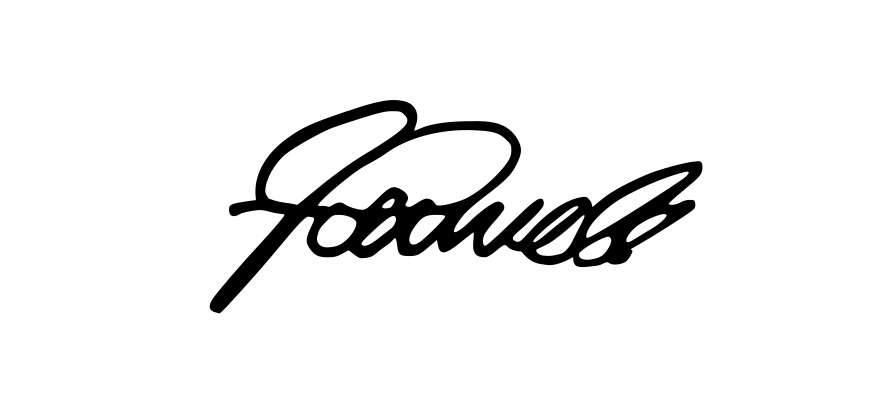
Signature of: armando panariello